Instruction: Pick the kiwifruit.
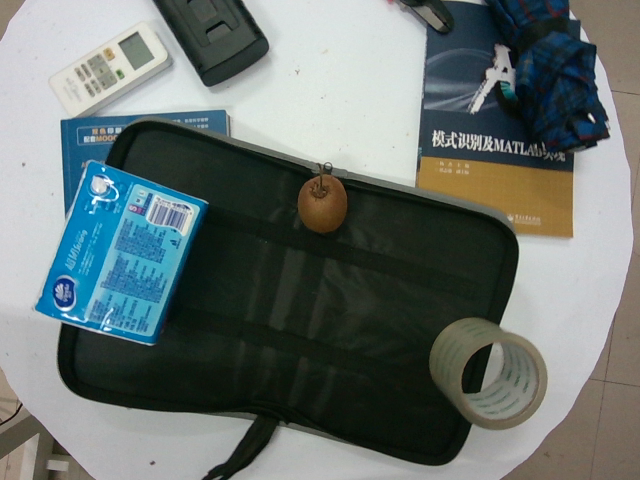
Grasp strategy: vertical